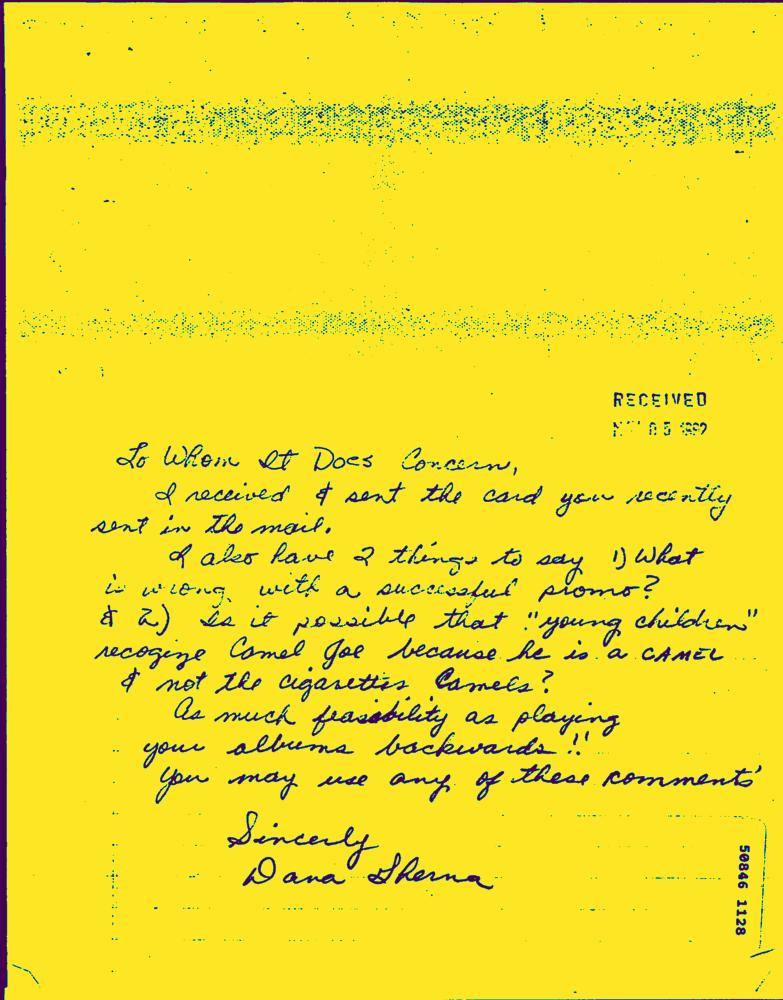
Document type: Hand-Written